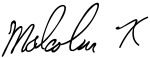
Signature of: malcolm x